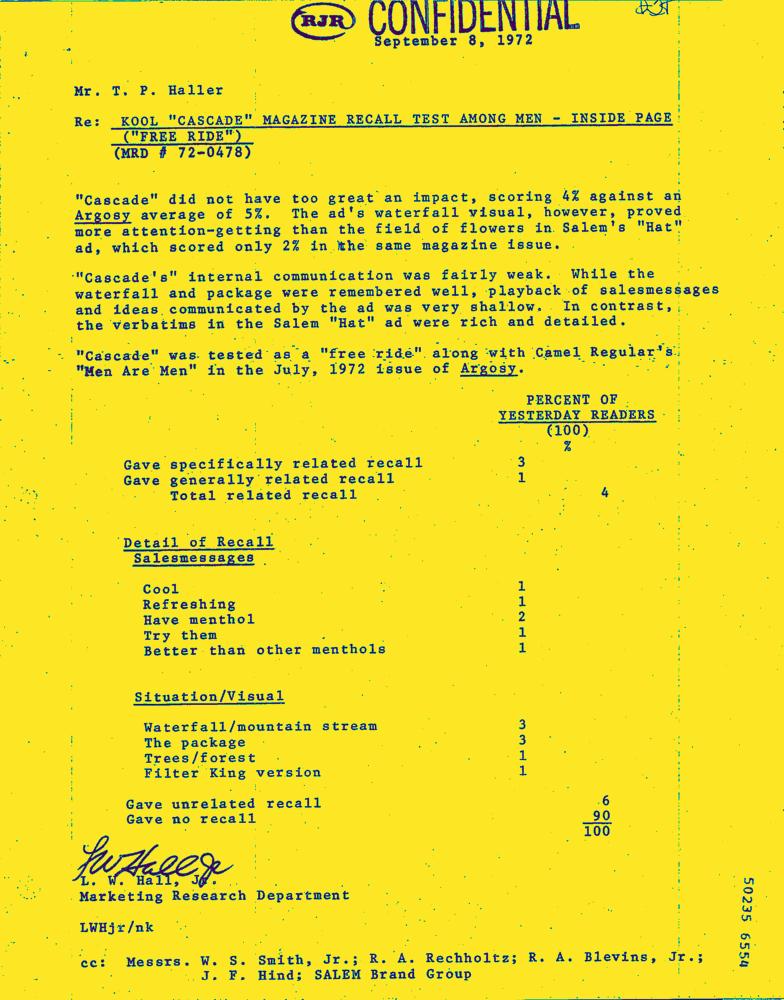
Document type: Letter-Doc